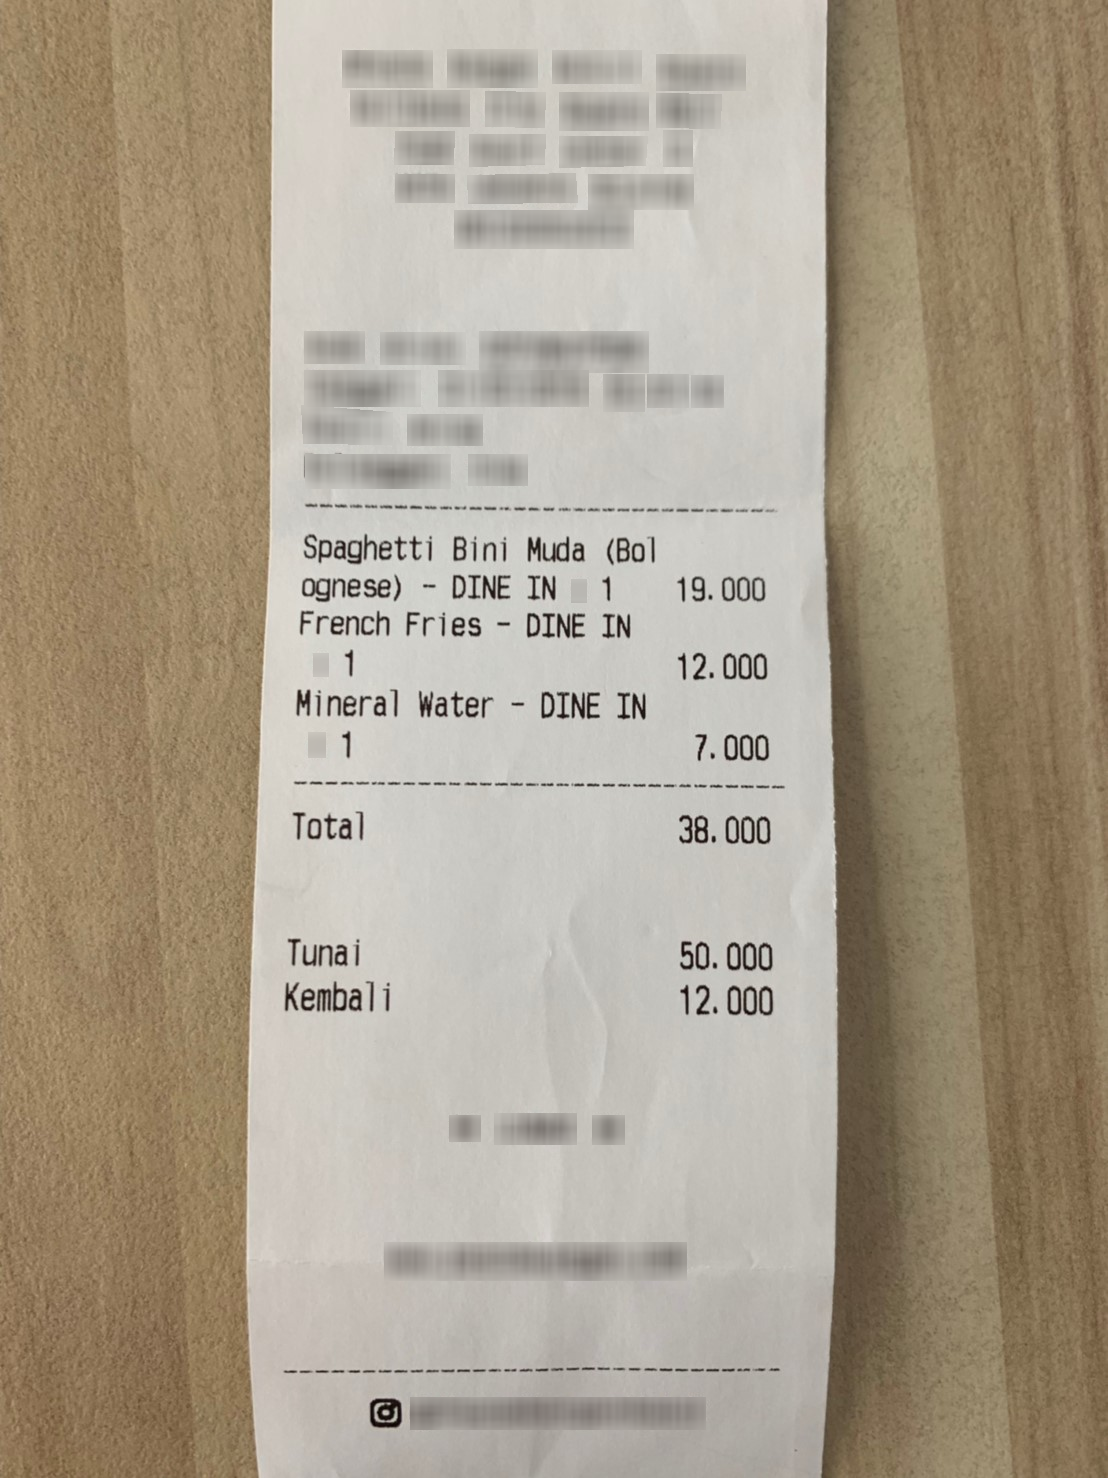
Number of items: 3
Total: 38.000
OCR text regions:
text: Total
text: 38.000
text: Tunai
text: 50.000
text: Kembali
text: 12.000
text: Spaghetti
text: Bini
text: Muda
text: (Bol
text: ognese)
text: -
text: DINE
text: IN
text: 1
text: 19.000
text: French
text: Fries
text: -
text: DINE
text: IN
text: 1
text: 12.000
text: Mineral
text: Water
text: -
text: DINE
text: IN
text: 1
text: 7.000